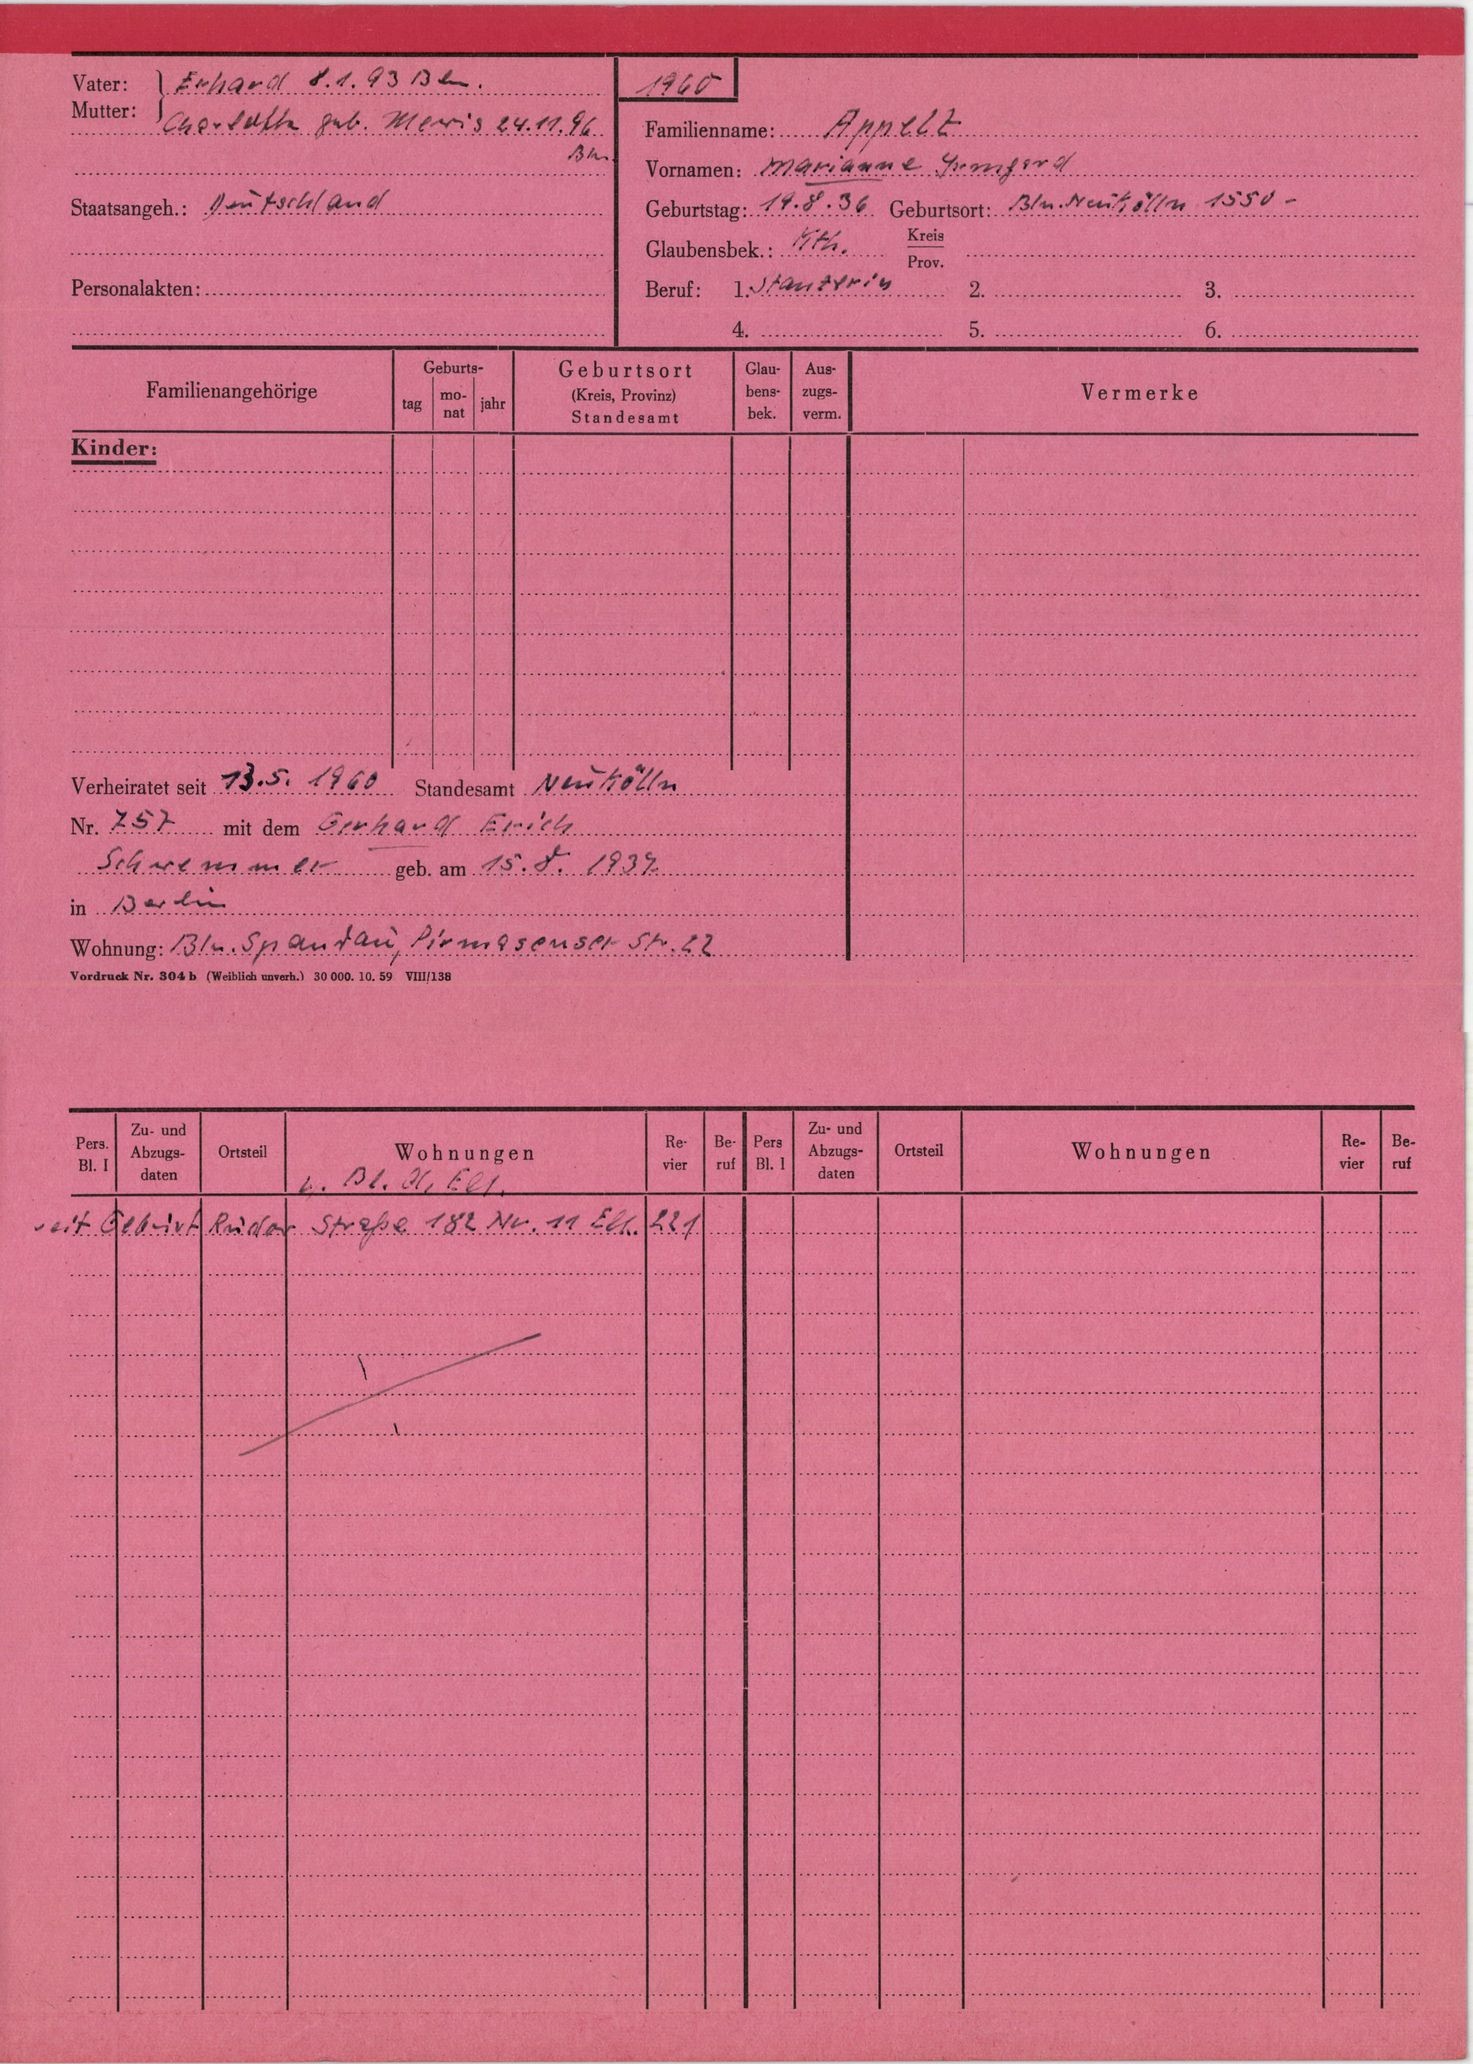
Appelt